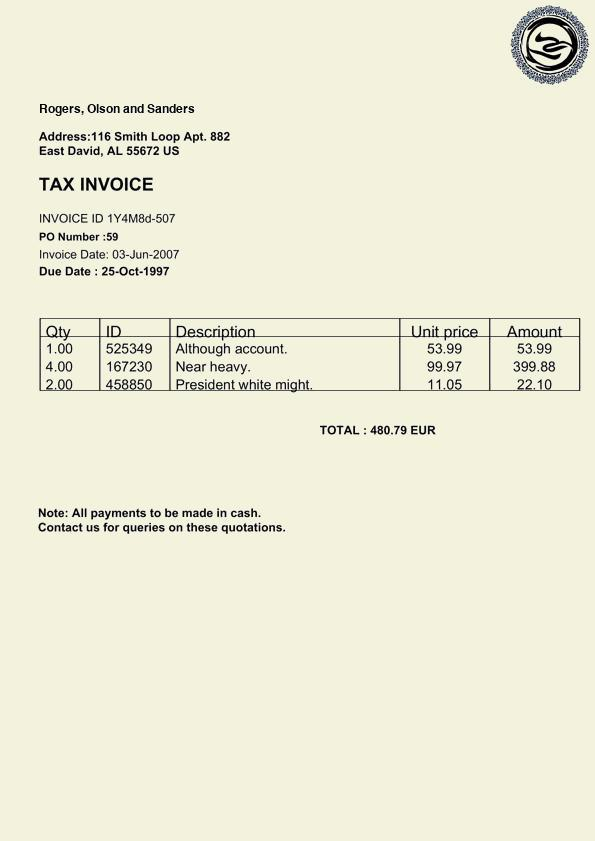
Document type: Invoice